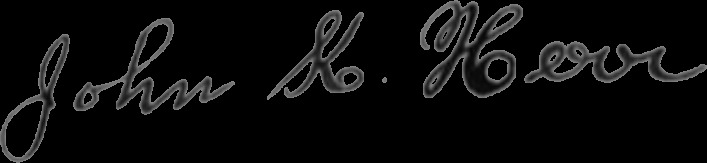
Signature of: john knowles herr